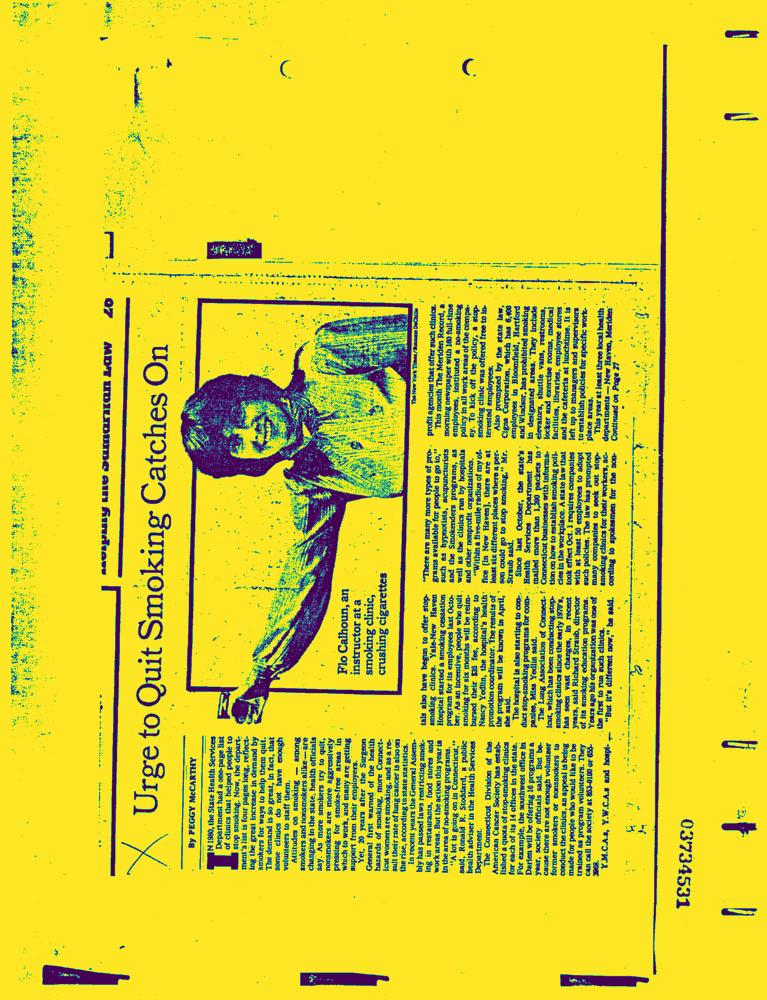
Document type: News-Article